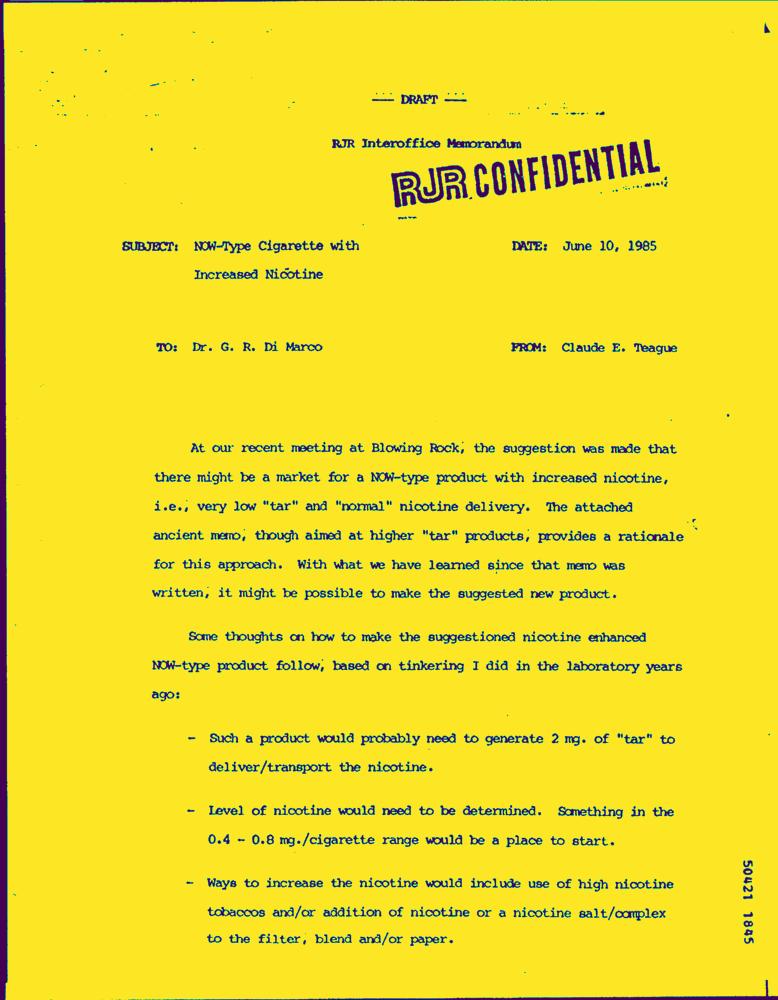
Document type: Letter-Doc